Question: What is the mailing or notice date provided in the document?
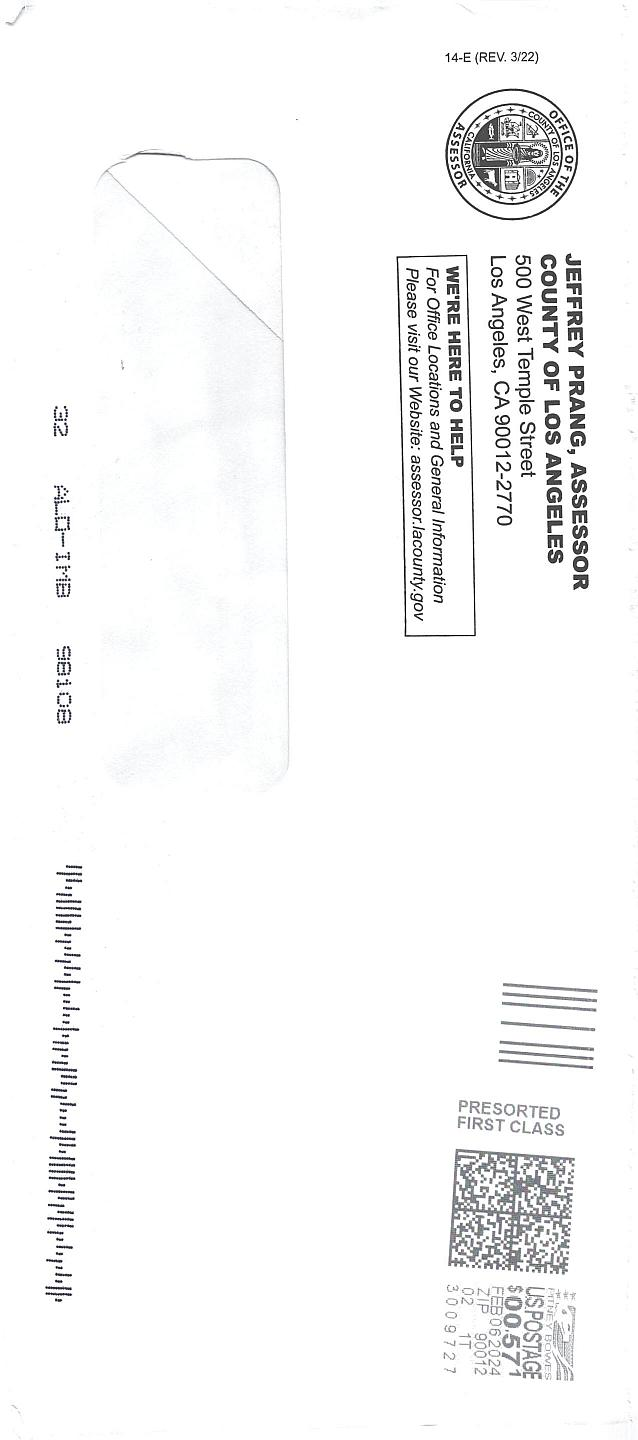
Answer: "Los Angeles, CO 80127"